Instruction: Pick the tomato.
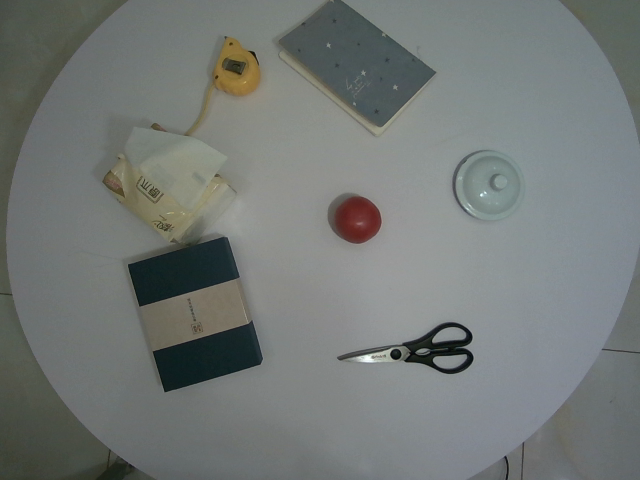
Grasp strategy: vertical